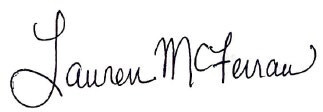
Signature of: lauren mcferran